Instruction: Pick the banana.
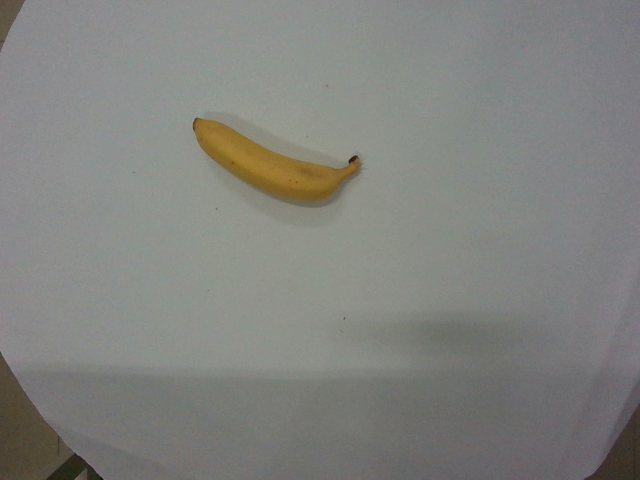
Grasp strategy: vertical